Question: What are the imaging findings?
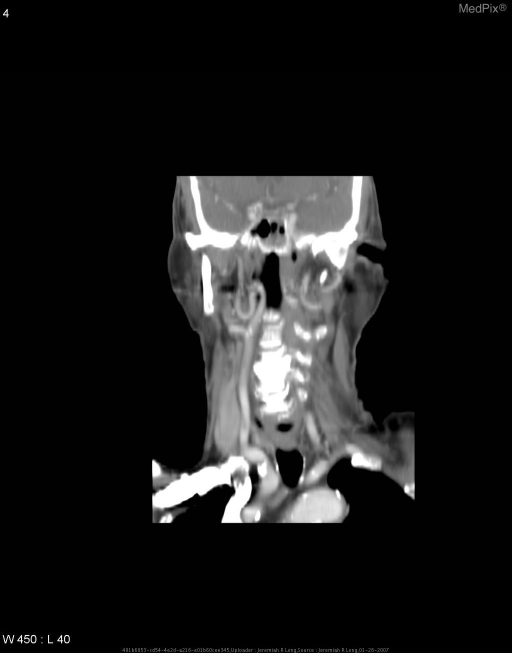
Answer: The imaging shows Contrast enhanced axial CT images of the neck demonstrate a marked tortuosity of the right internal carotid artery just distal to the carotid bulb.  There is medial deviation of the internal carotid with mass effect on the adjacent retropharyngeal soft tissues of the neck.  This correlates with the patient's "mass" alluded to in the clinical history.  Incidentally noted are calcified atherosclerotic plaques.

A thick section multi-planar reformatted image demonstrates the tortuosity of this vessel well.

Also in the patient's prior studies was a carotid dopler ultrasound examination which again demonstrated the tortuosity of this vessel. A thick section multi-planar reformatted image demonstrates the marked tortuosity of the vessel well..